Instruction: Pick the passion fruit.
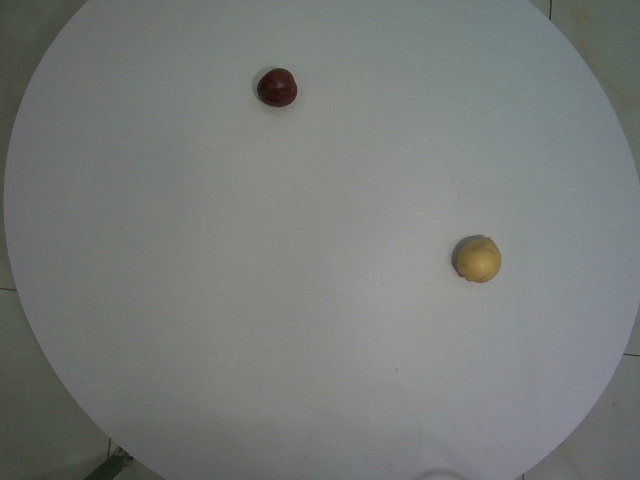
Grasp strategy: vertical